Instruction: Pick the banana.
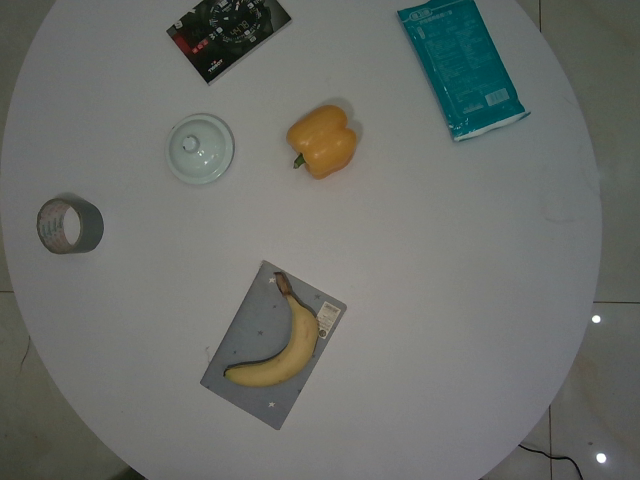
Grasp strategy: vertical